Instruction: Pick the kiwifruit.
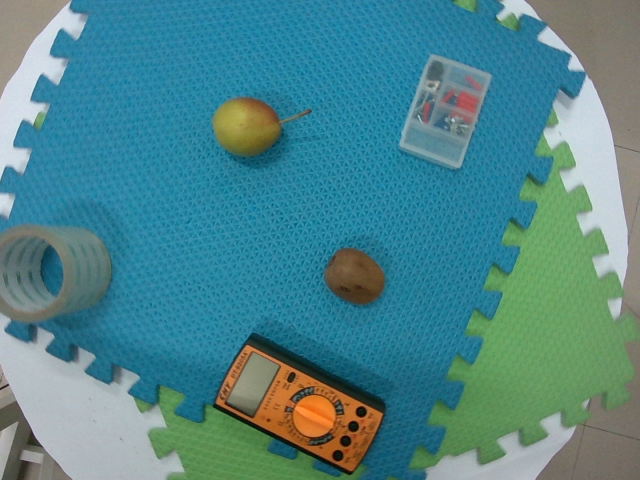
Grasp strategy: vertical